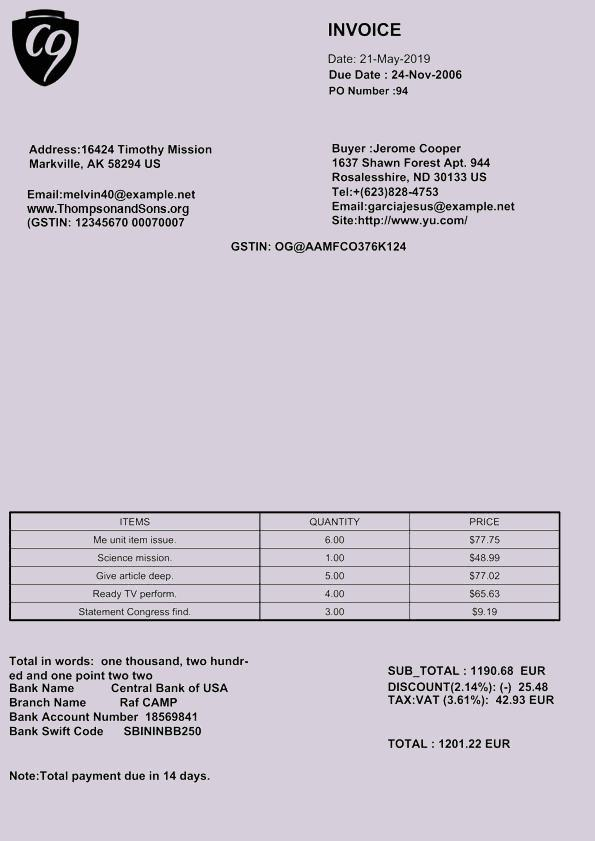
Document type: Invoice